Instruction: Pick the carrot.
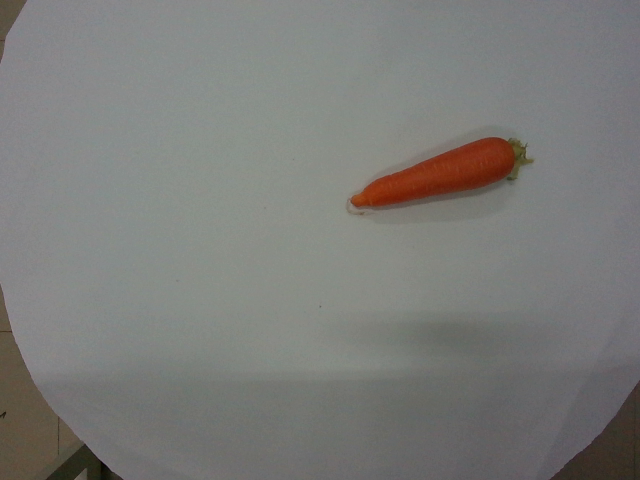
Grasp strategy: vertical